Question: What jurisdiction, city, or county is the document associated with?
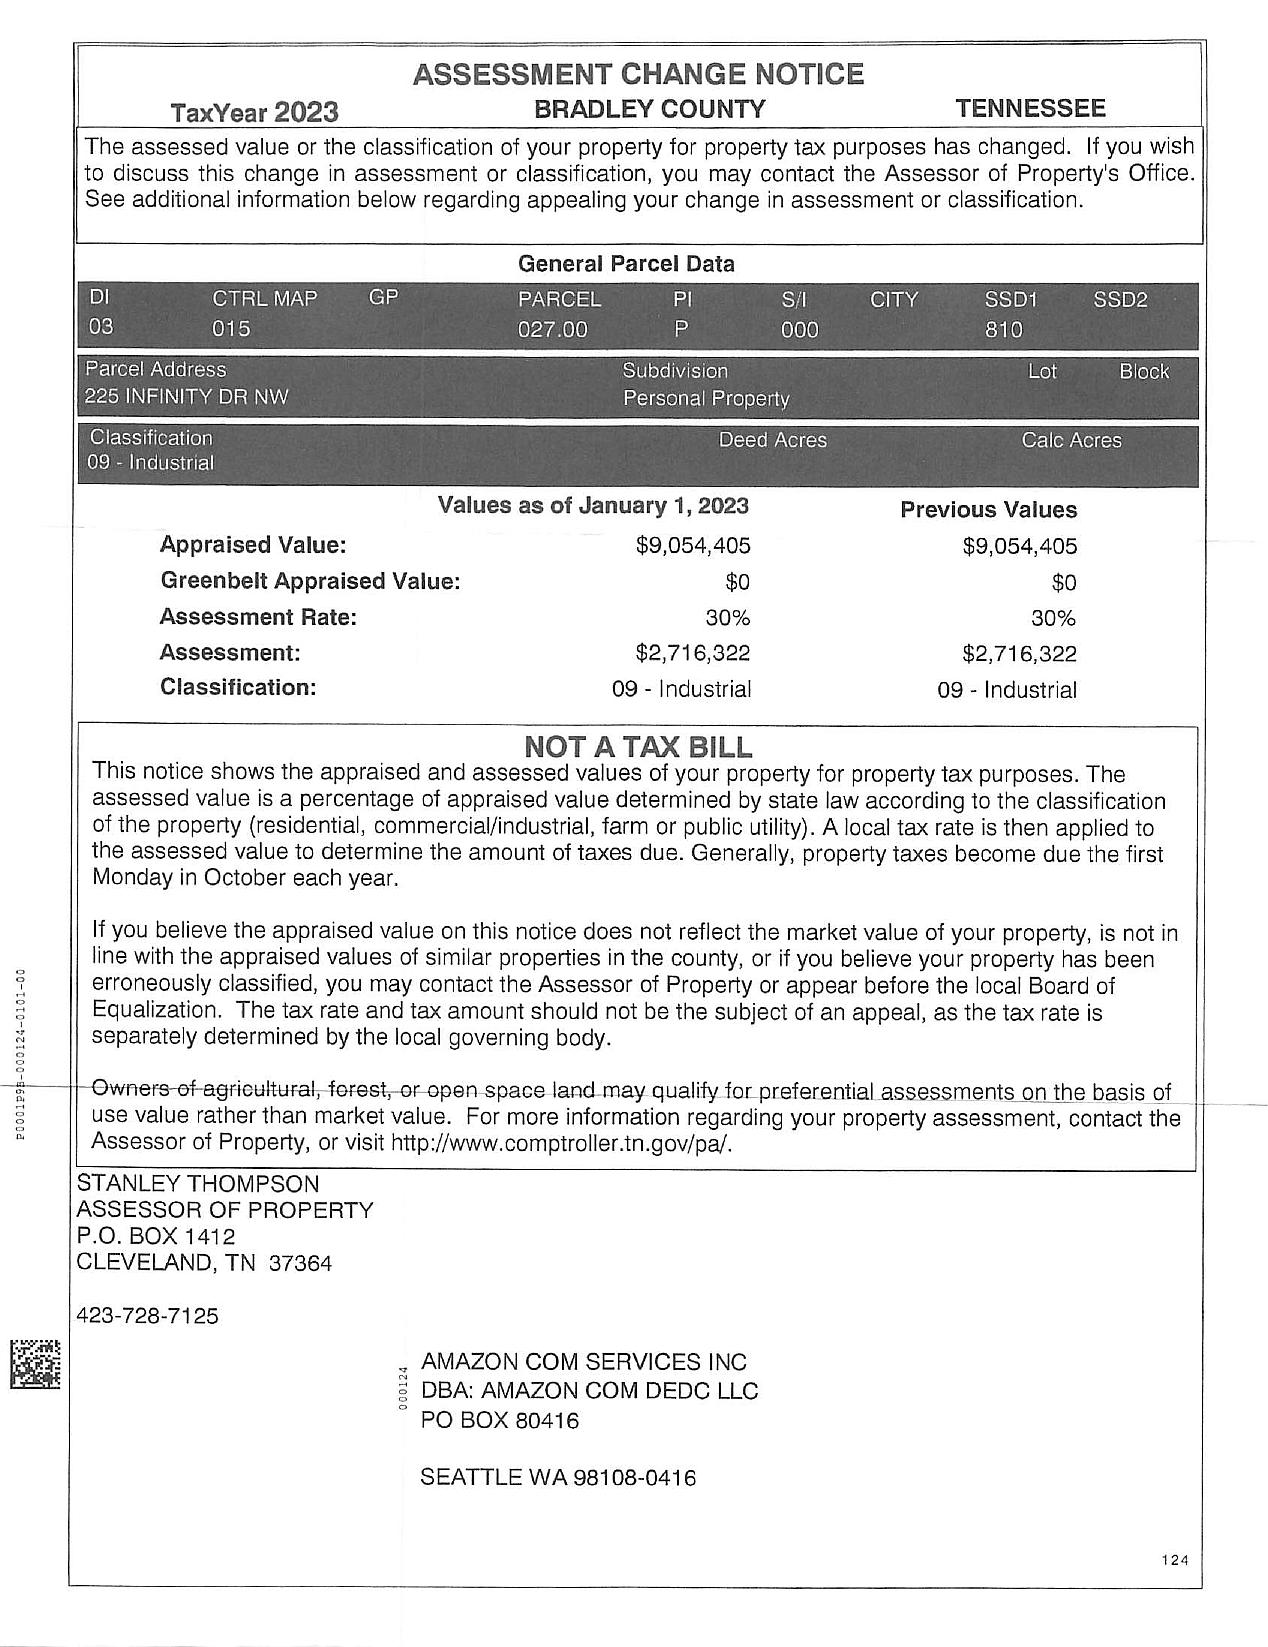
Answer: "BRADLEY COUNTY"